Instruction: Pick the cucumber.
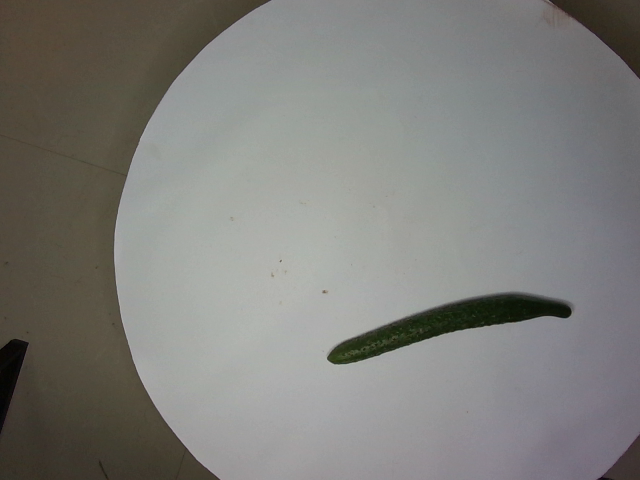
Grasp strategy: vertical